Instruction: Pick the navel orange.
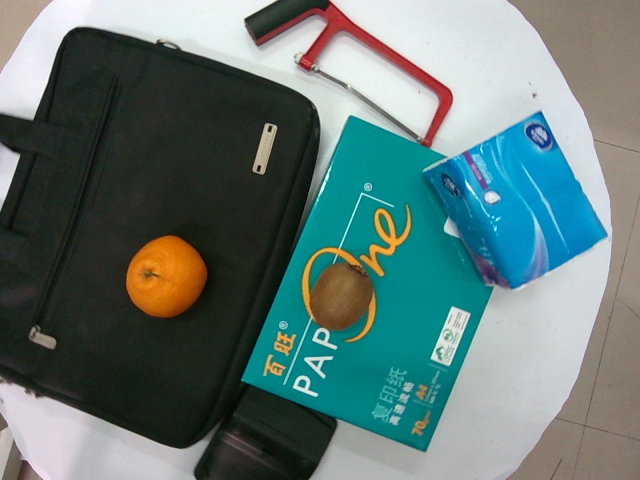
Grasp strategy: vertical